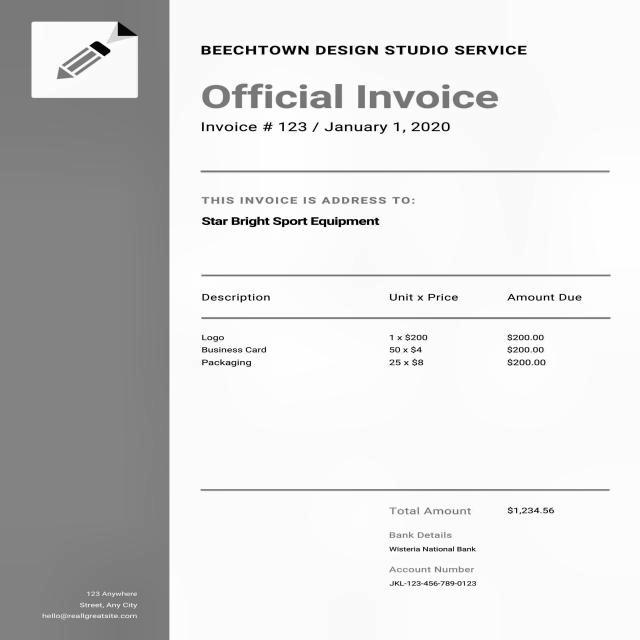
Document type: Invoice